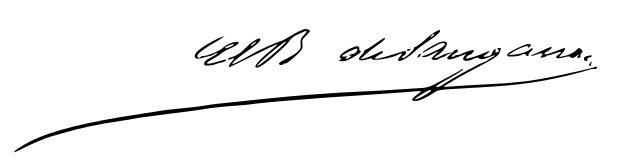
Signature of: ramón altarriba y villanueva